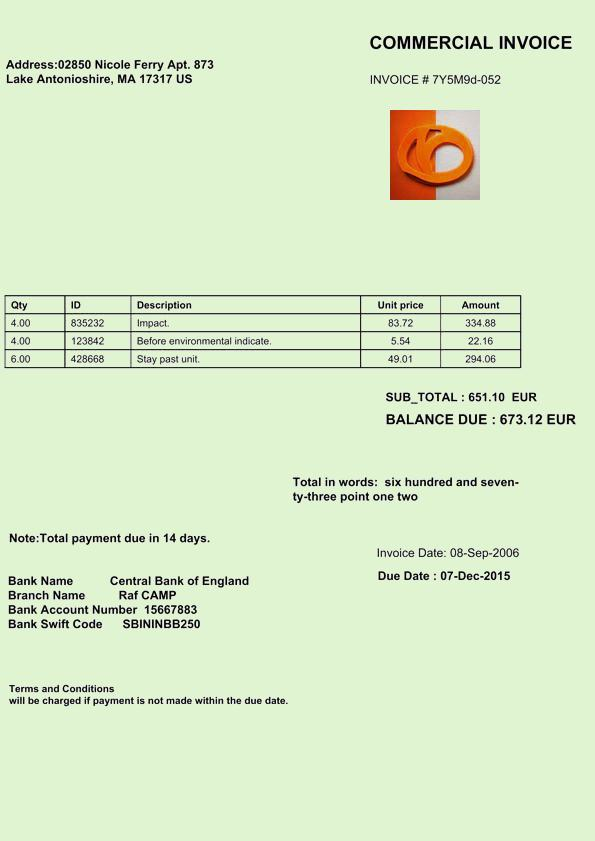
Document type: Invoice